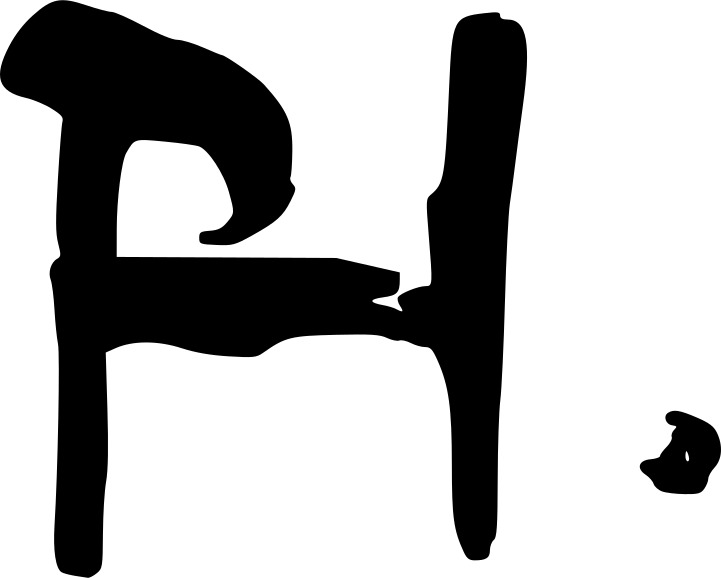
Signature of: pehr hörberg